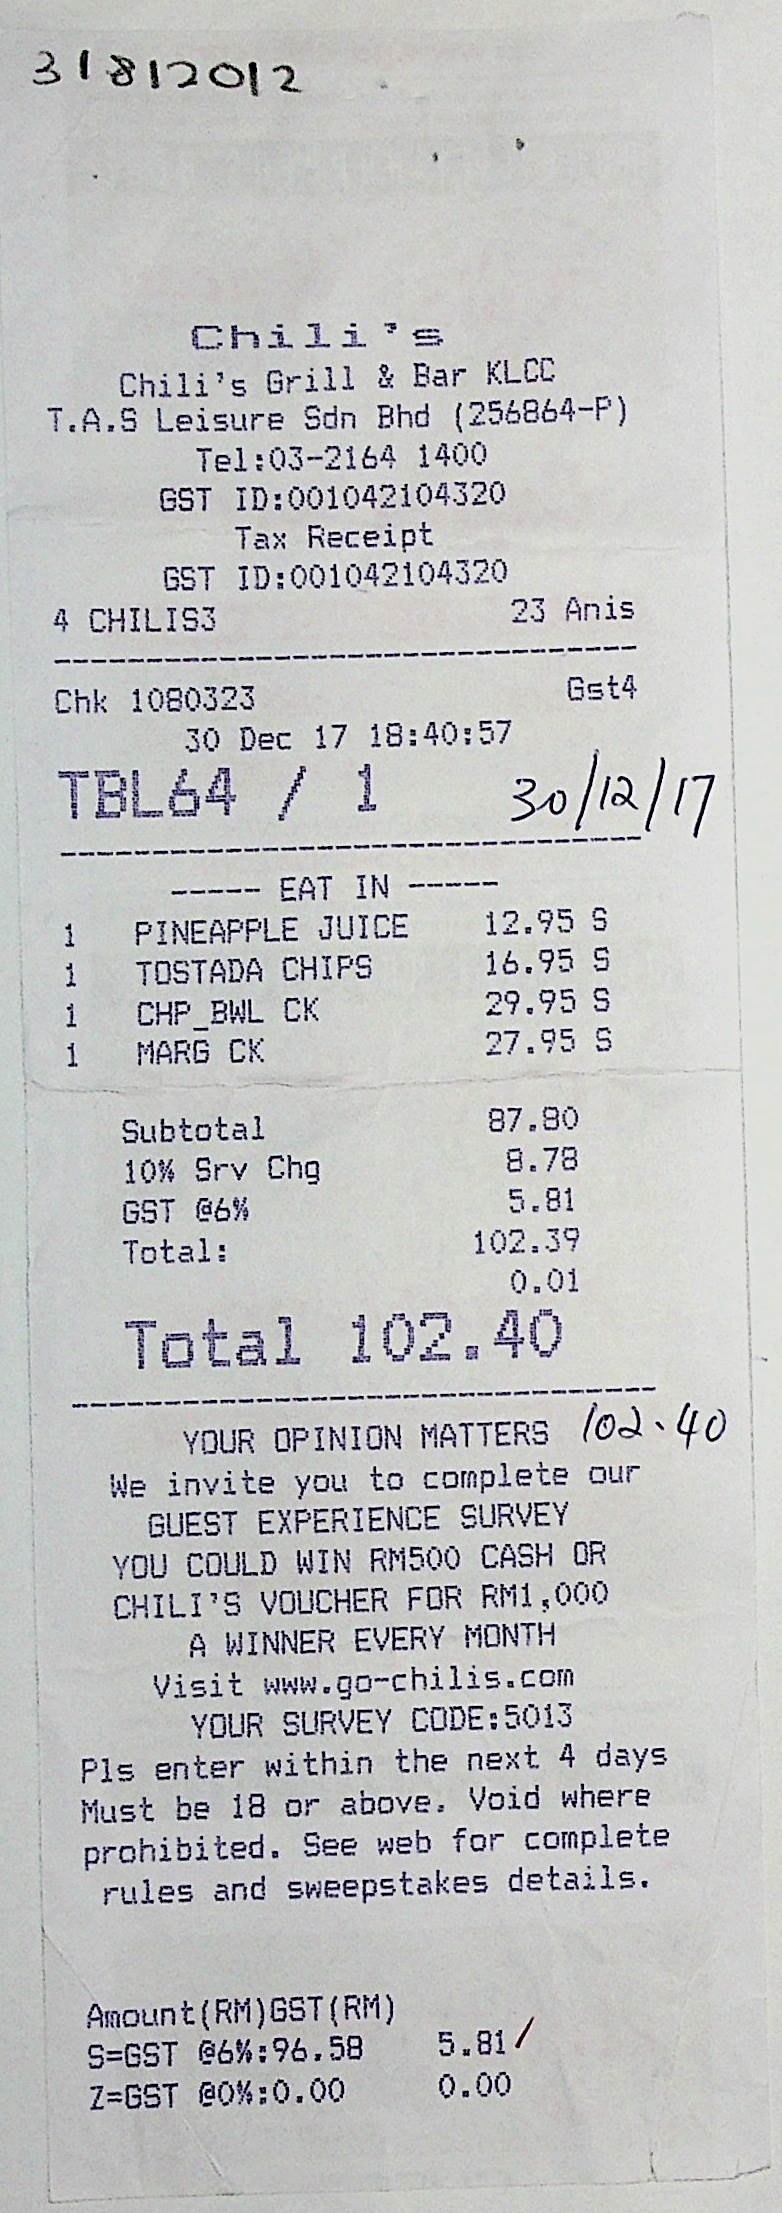
CHILI ' S
CHILI'S GRILL & BAR KLCC
T.A.S LEISURE SDN BHD (256864-P)
TEL: 03-2164 1400
GST ID: 001042104320
TAX RECEIPT
GST ID: 001042104320
4 CHILIS3
23 ANIS
CHK
1080323
GST4
30 DEC 17
18:40:57
TBL64 / 1
EAT IN
1
PINEAPPLE JUICE
12.95 S
1
TOSTADA CHIPS
16.95 S
1
CHP_BWL CK
29.95 S
1
MARG CK
27.95 S
SUBTOTAL
87.80
10% SRV CHG
8.78
GST @6%
5.81
TOTAL:
102.39
0.01
TOTAL
102.40
YOUR OPINION MATTERS
WE INVITE YOU TO COMPLETE OUR
GUEST EXPERIENCE SURVEY
YOU COULD WIN RM500 CASH OR
CHILI'S VOUCHER FOR RM1,000
A WINNER EVERY MONTH
VISIT WWW.GO-CHILIS.COM
YOUR SURVEY CODE: 5013
PLS ENTER WITHIN THE NEXT 4 DAYS
MUST BE 18 OR ABOVE, VOID WHERE
PROHIBITED. SEE WEB FOR COMPLETE
RULES AND SWEEPSTAKES DETAILS.
AMOUNT (RM) GST (RM)
S=GST
@6%;96.58
5.81
Z=GST
@0%;0.00
0.00